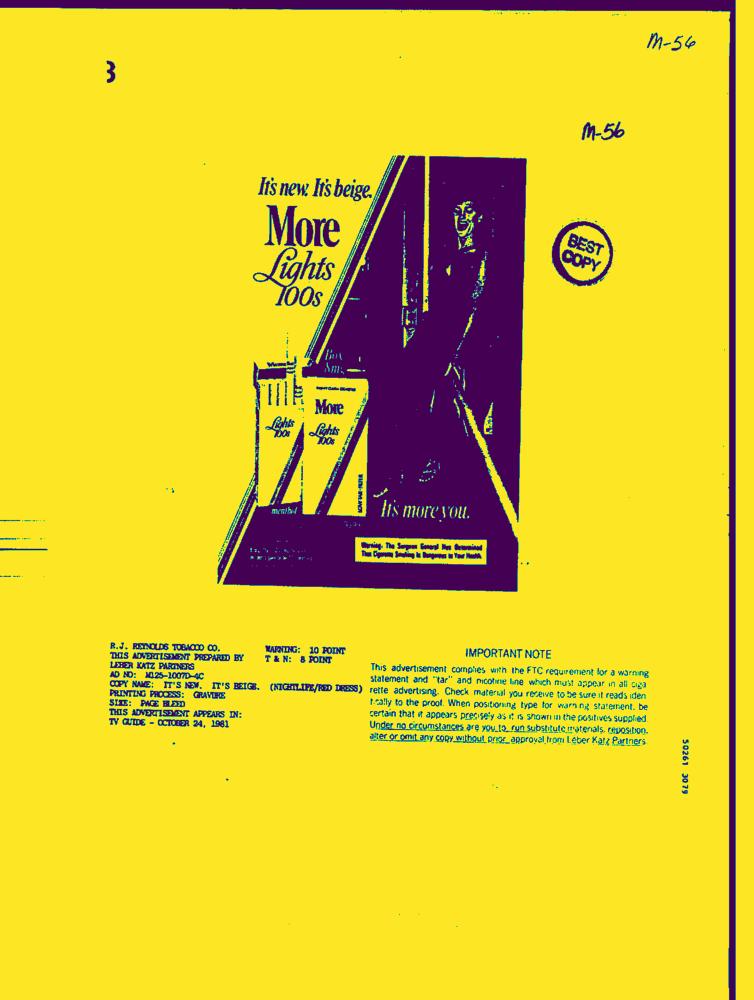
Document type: AD